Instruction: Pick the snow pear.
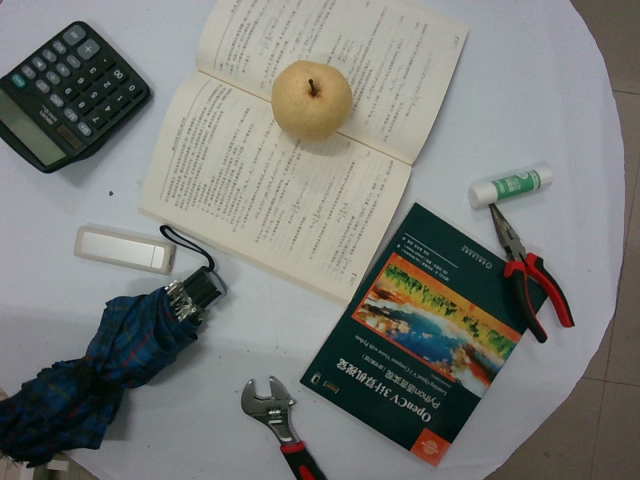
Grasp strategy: vertical